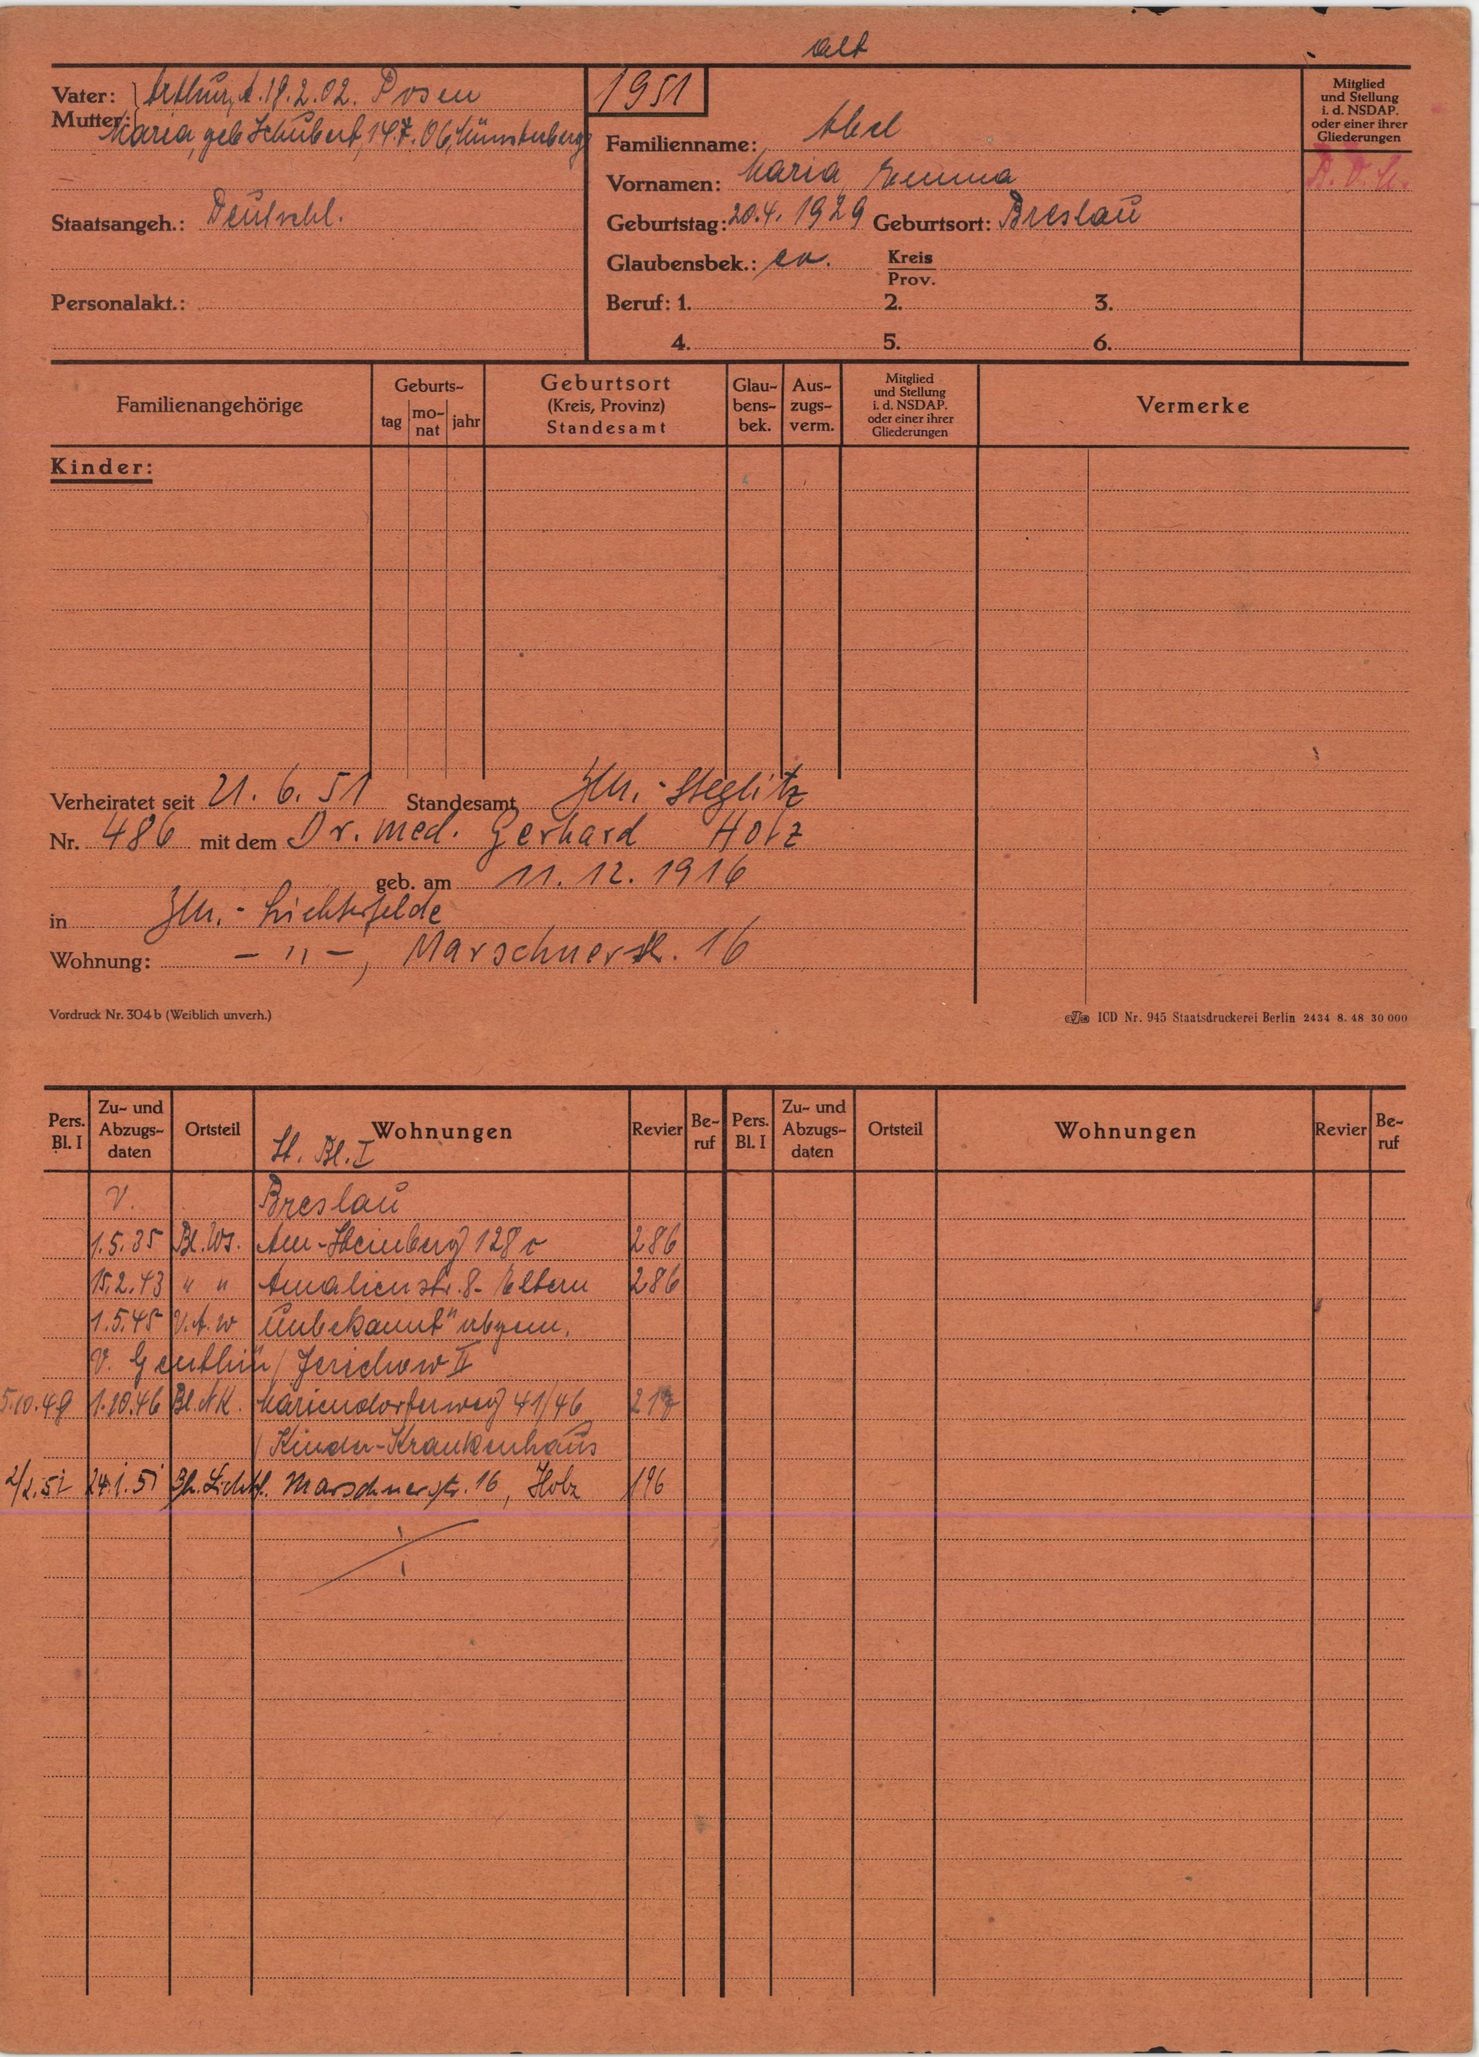
Abel